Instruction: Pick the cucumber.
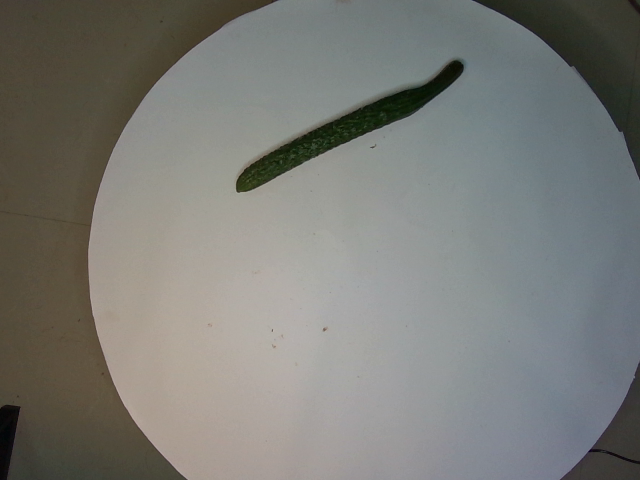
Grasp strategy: vertical